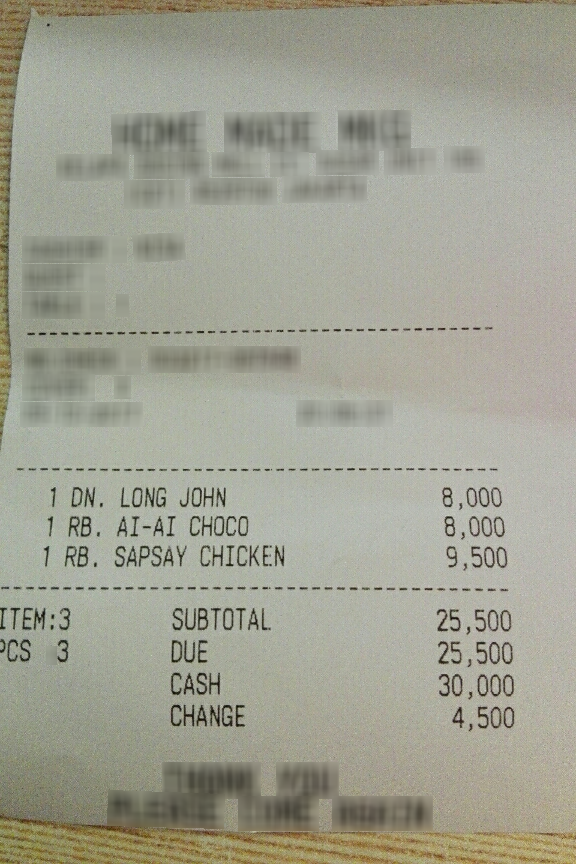
Number of items: 3
Subtotal: 25,500
Total: 25,500
OCR text regions:
text: 1
text: DN.
text: LONG
text: JOHN
text: 8,000
text: 1
text: RB.
text: AI-AI
text: CHOCO
text: 8,000
text: 1
text: RB.
text: SAPSAY
text: CHICKEN
text: 9,500
text: SUBTOTAL
text: 25,500
text: DUE
text: 25,500
text: CASH
text: 30,000
text: CHANGE
text: 4,500
text: ITEM:
text: 3
text: CS
text: 3